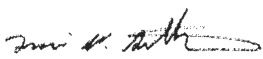
Signature of: travis grantham